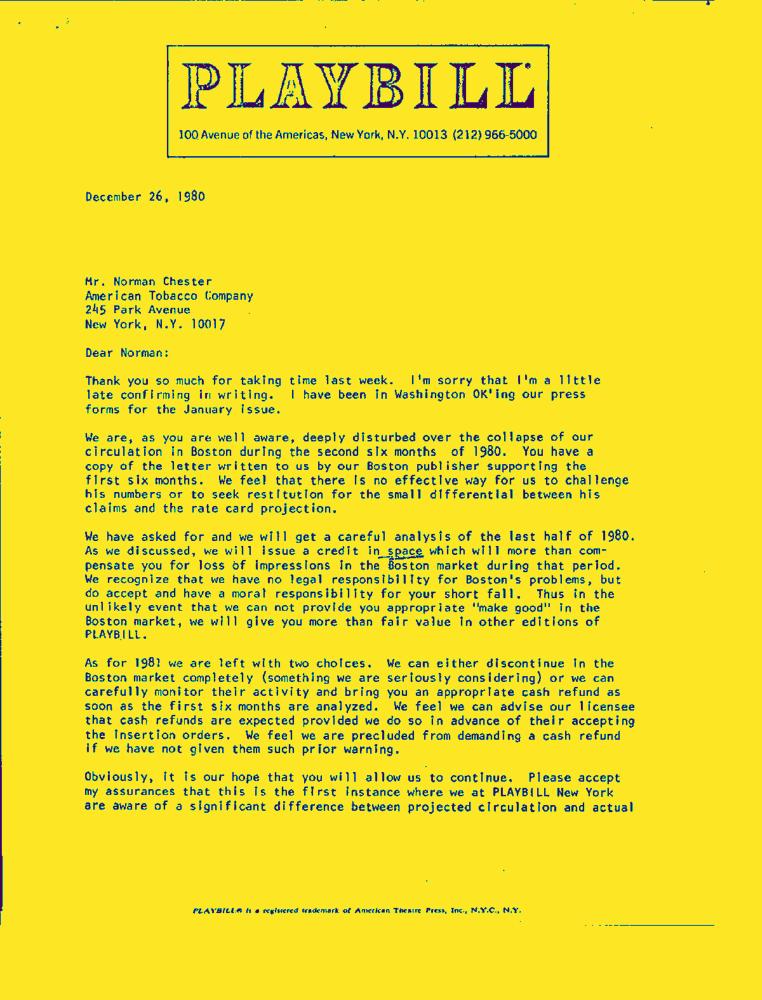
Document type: Letter-Doc